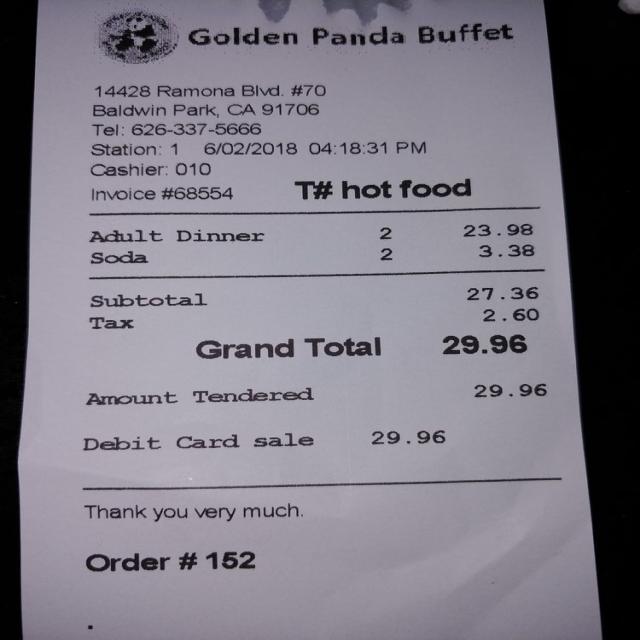
gt_parse: date: 6/02/2018
criticals: name: Grand Total
price: 29.96
store: Golden Panda Buffet
tell: 626-337-5666